Question: Which state is mentioned in the document?
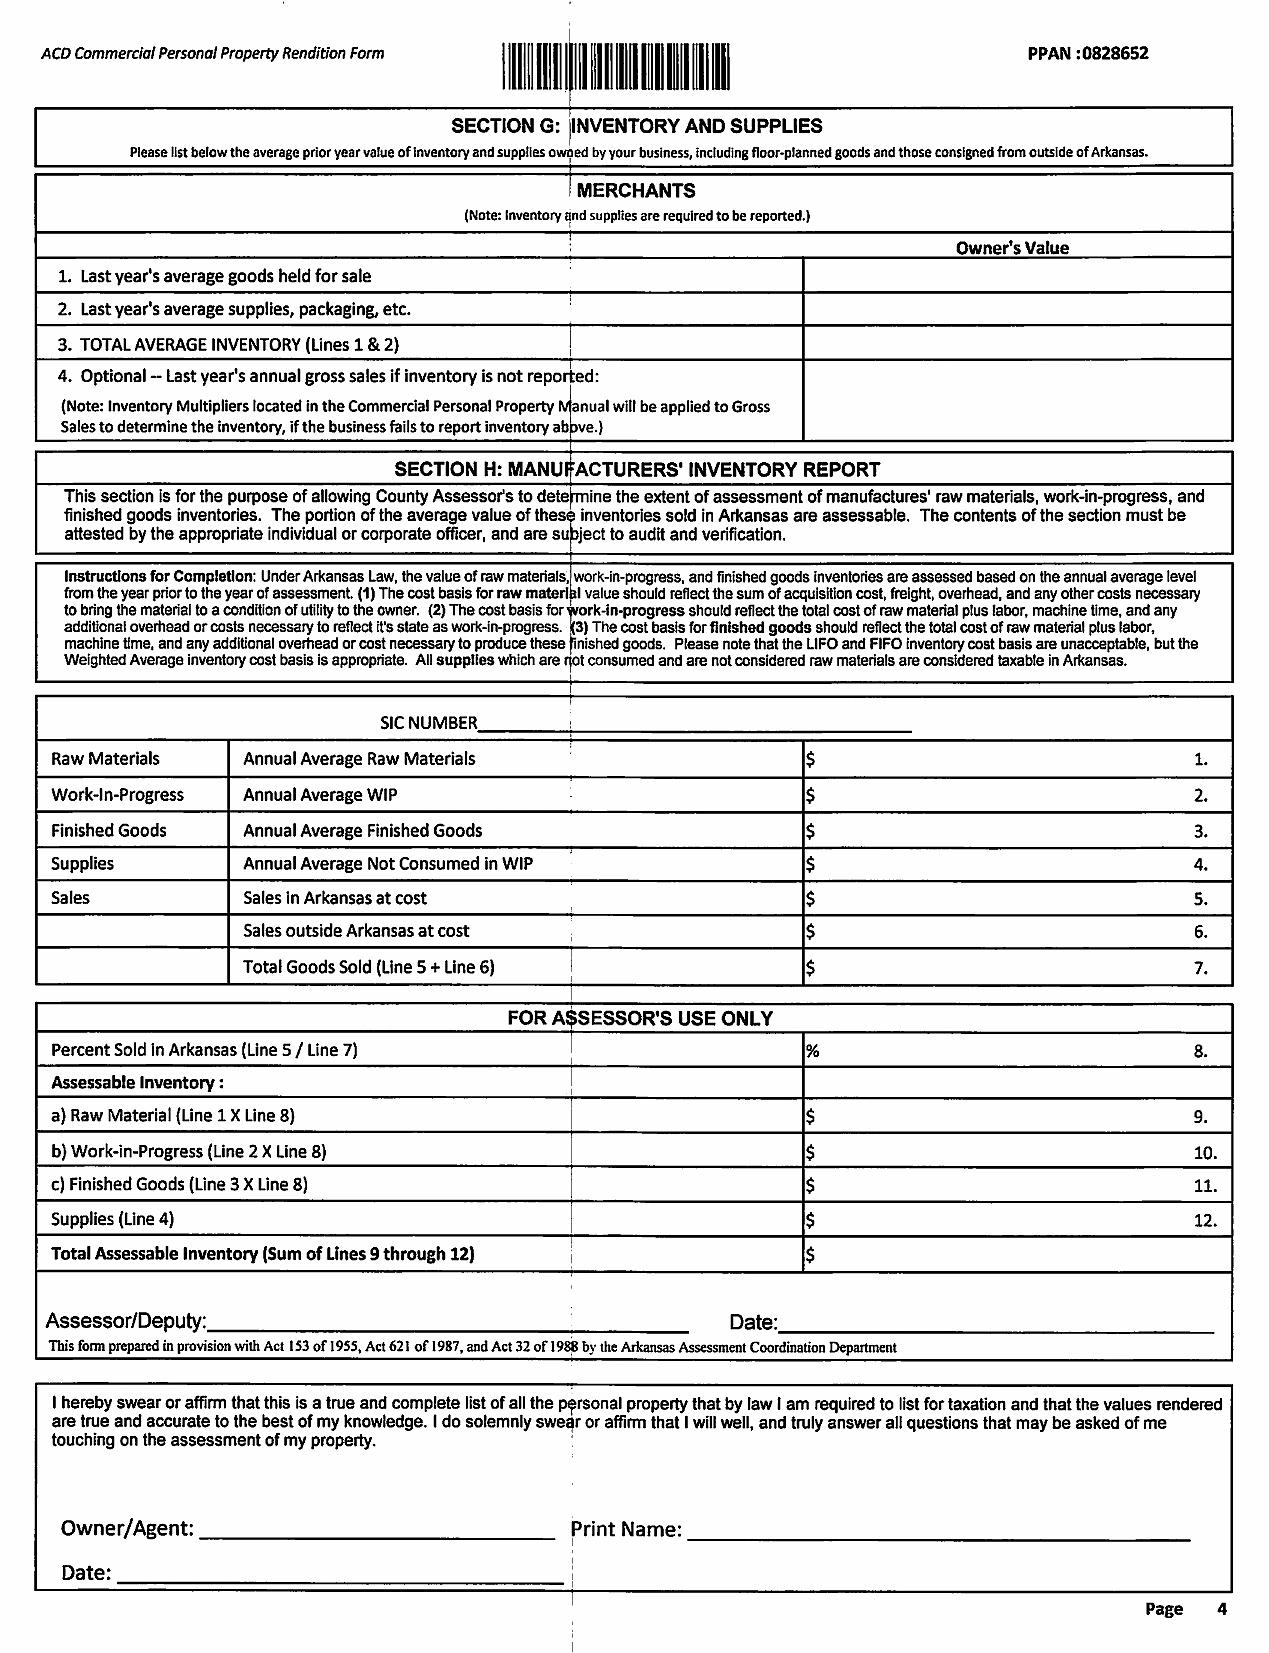
Answer: "Arkansas"